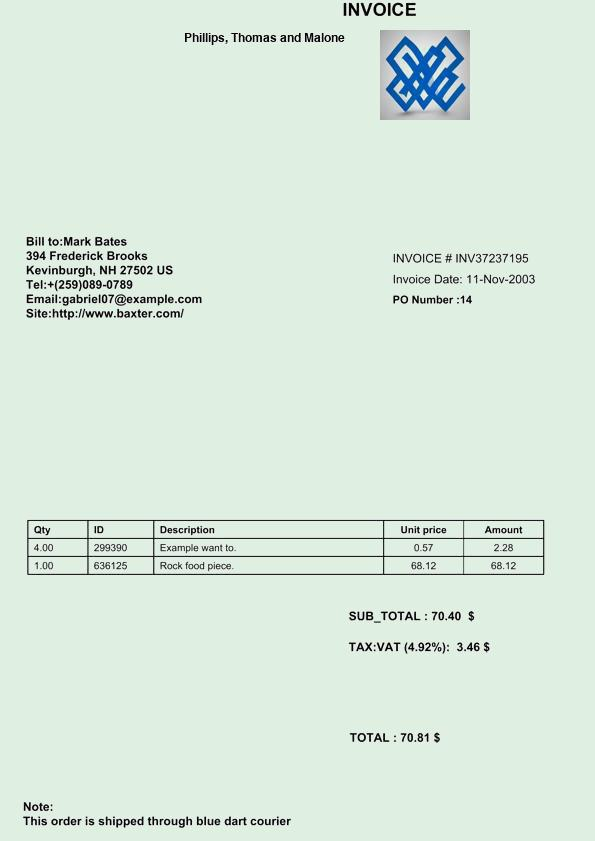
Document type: Invoice